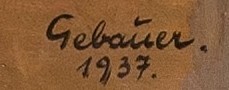
Signature of: paul gebauer